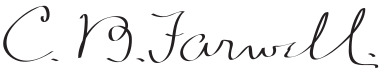
Signature of: charles b farwell